Question: Describe the condition in detail:
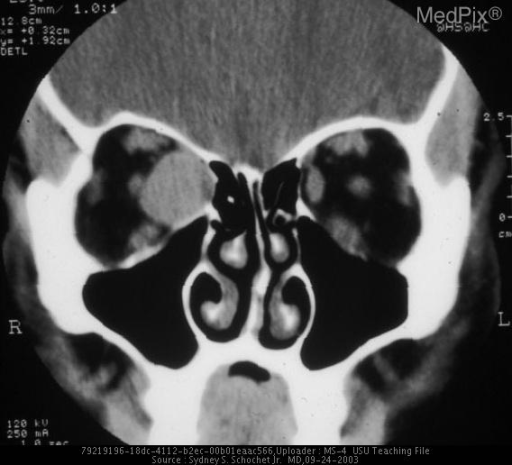
Answer: The disease is discussed as: Granular cell tumors are most frequently found in the skin and subcutaneous tissues.  They are infrequently encountered within the orbit. Currently, most authors consider granular cell tumors to be of neural derivation. This is supported by the immunostaining reaction for S-100. Ultrastructurally, the neoplastic cells contain abundant phagolysosomes.  This accounts for the granular appearance by light microscopy and the the staining with the PAS reaction.  The histological appearance of the orbital granular cell tumor is somewhat similar to an oncocytoma of the lacrimal gland from which it is distinguished by location and staining with the S-100 reaction.